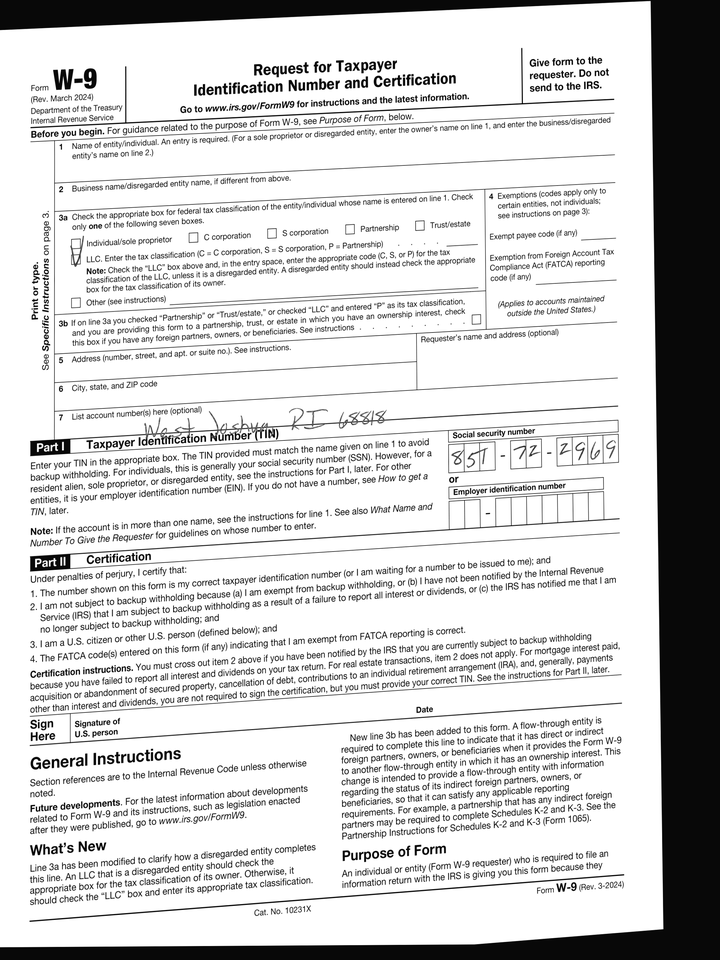
adr2: West Joshua, RI 68818
cbx: yes
ssn: 851722969